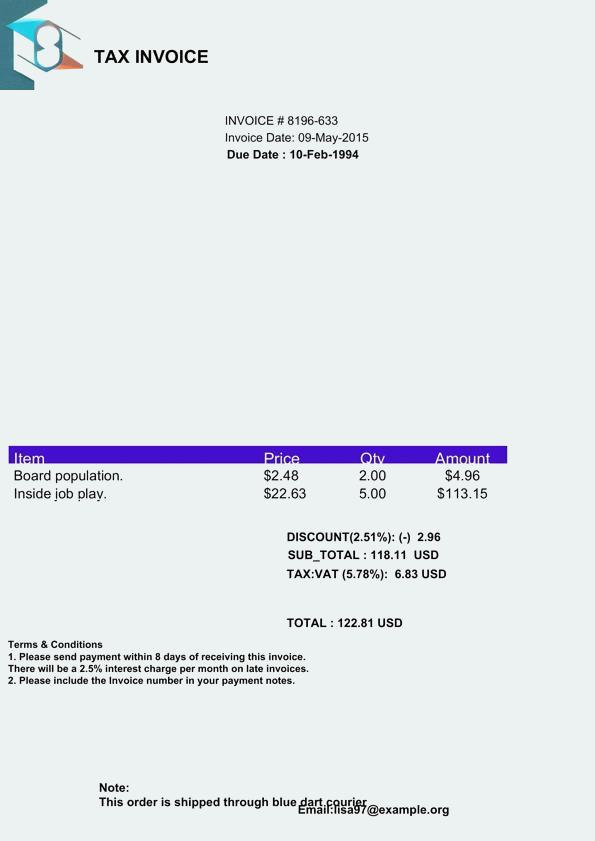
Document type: Invoice